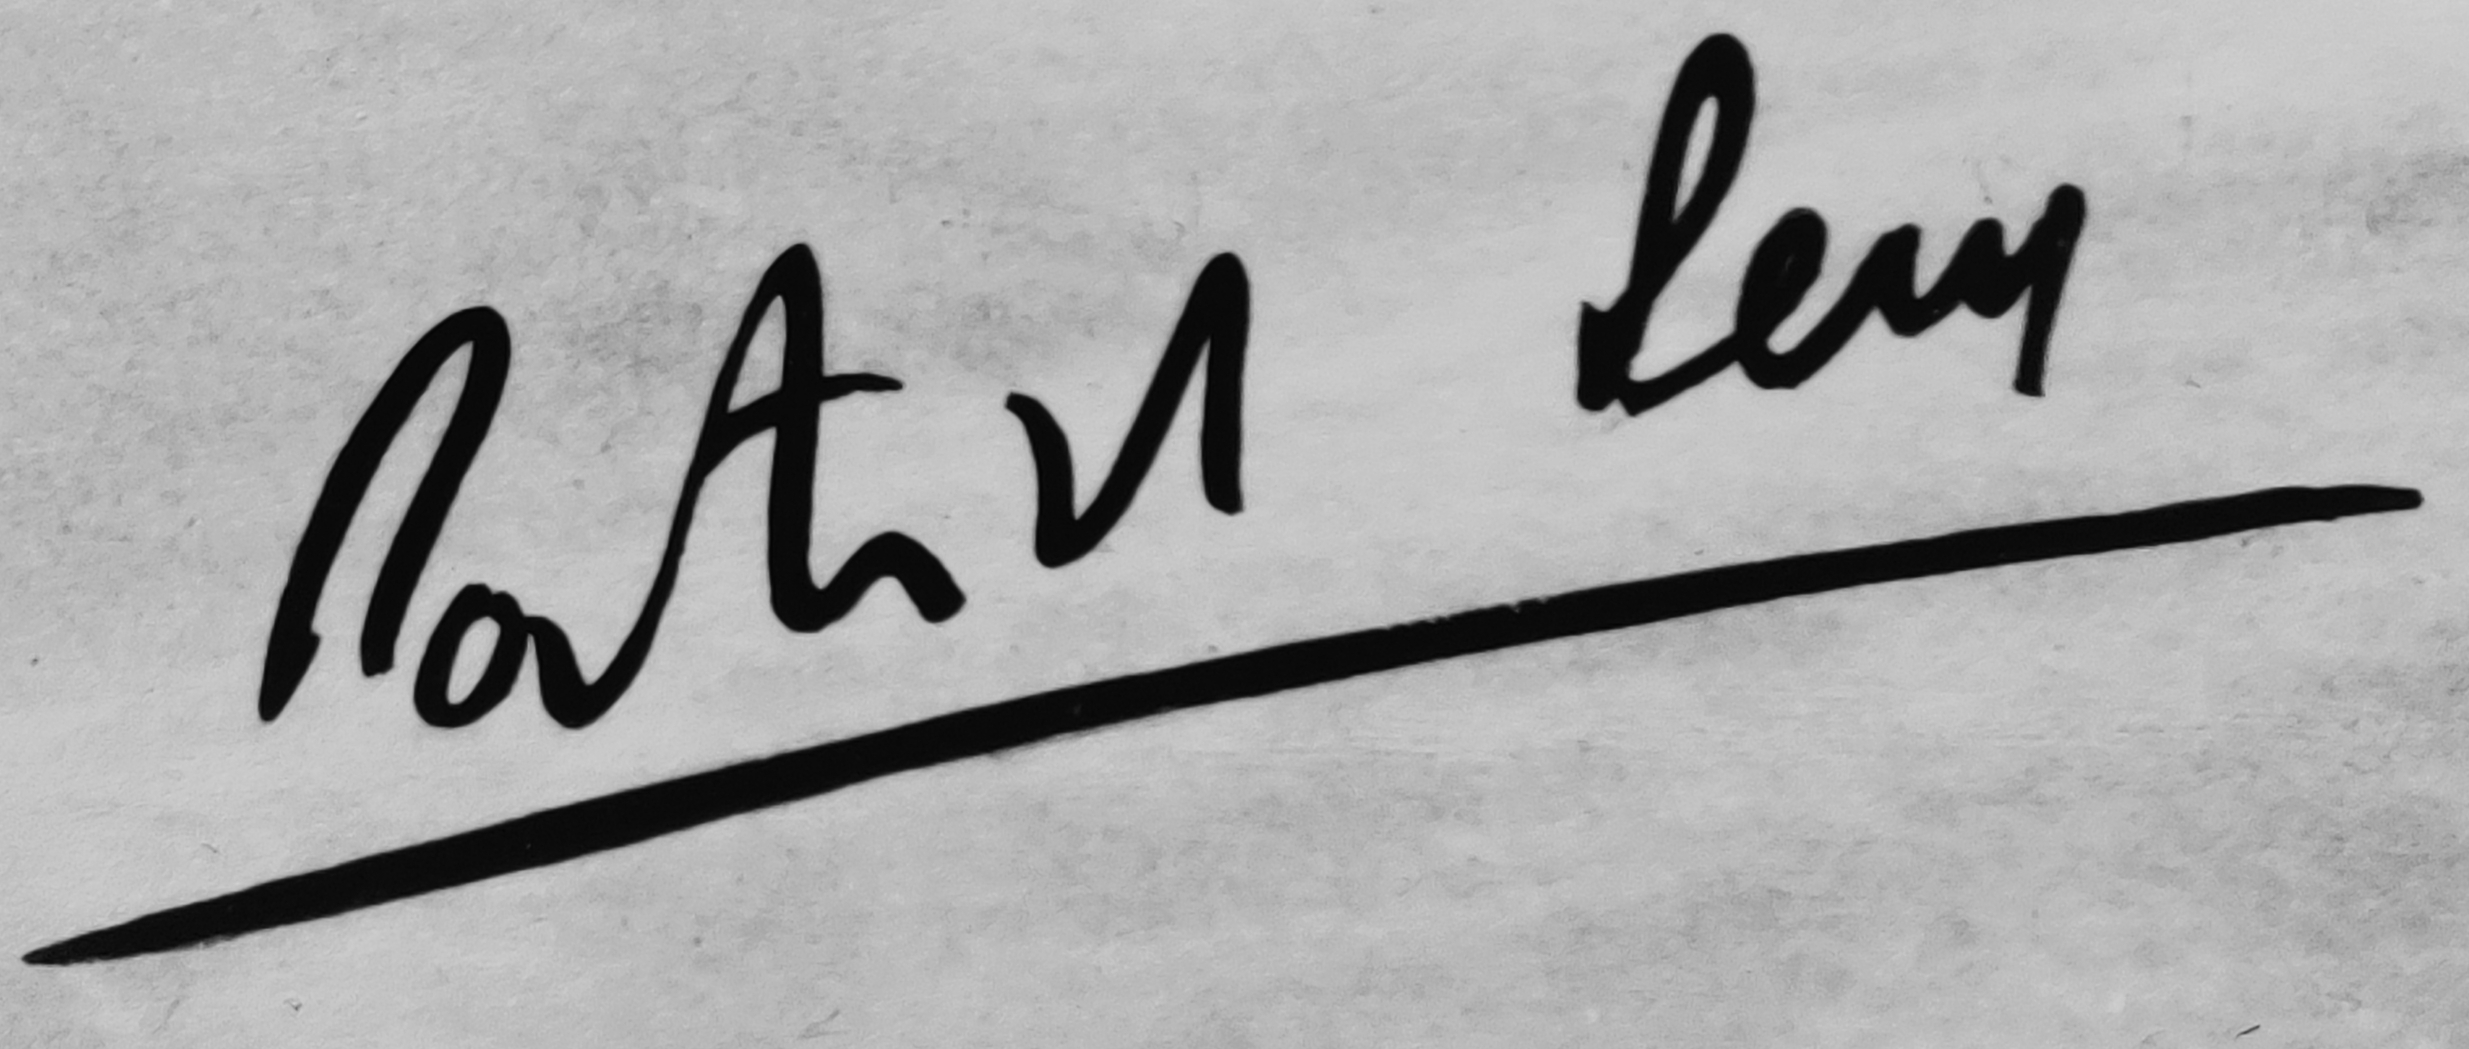
Signature of: patrick péra